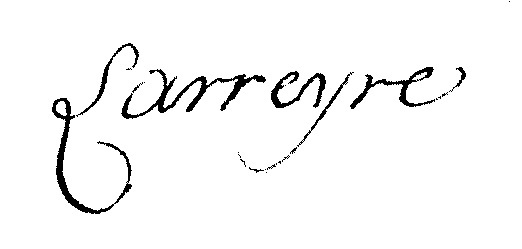
Signature of: jean baptiste de larreyre